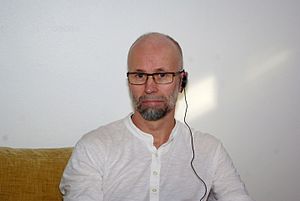
Español: El escritor sueco Johan Theorin en la Feria Internacional del Libro de Santiago 2015